Question: What might the diagnosis be?
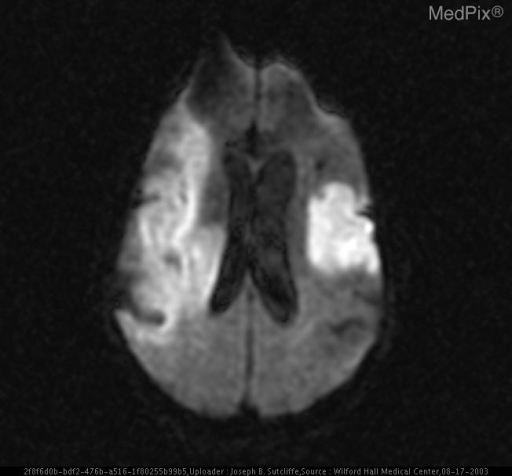
Answer: The possible diagnosis includes Embolic Infarction
Thrombotic Infarction
Vasculitic Infarction.